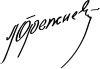
Signature of: leonid brezhnev